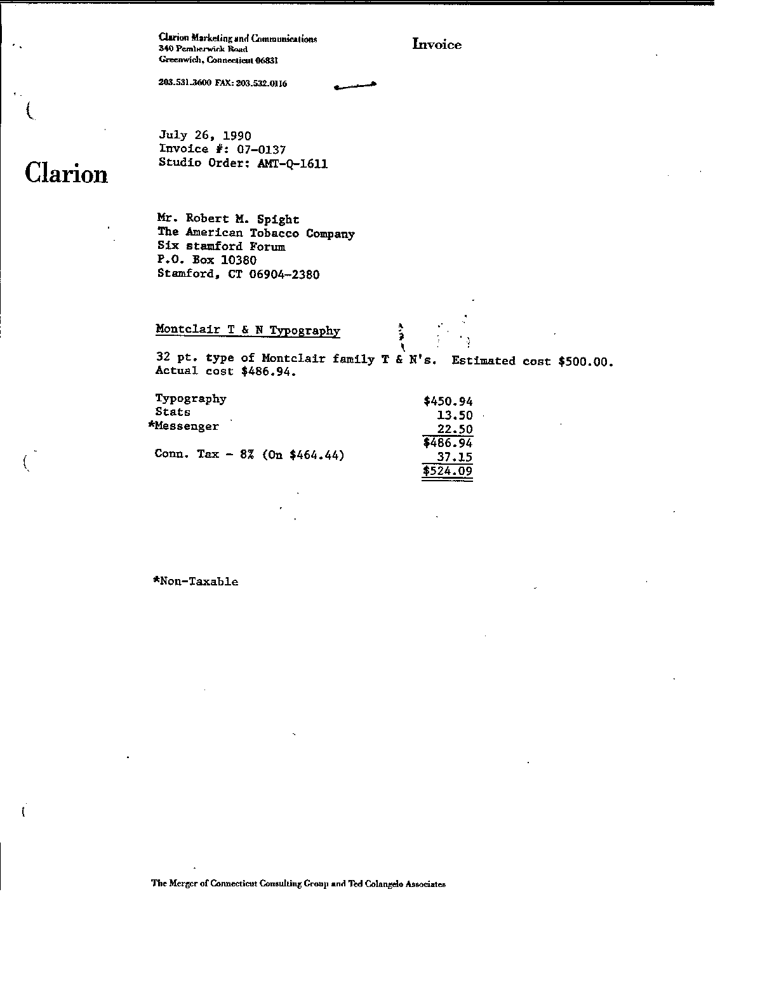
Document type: Invoice